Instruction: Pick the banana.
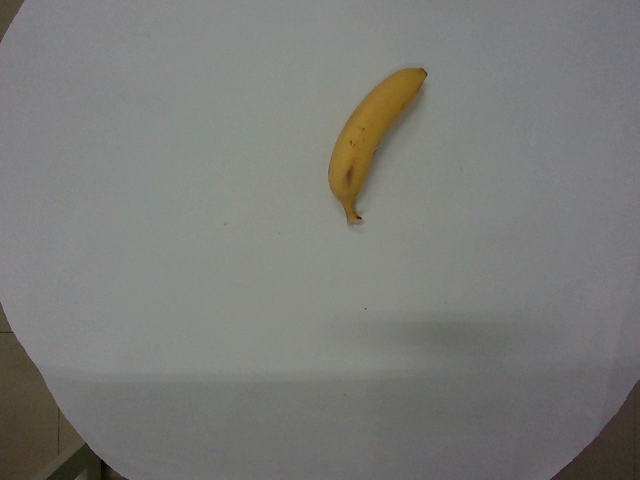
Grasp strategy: vertical